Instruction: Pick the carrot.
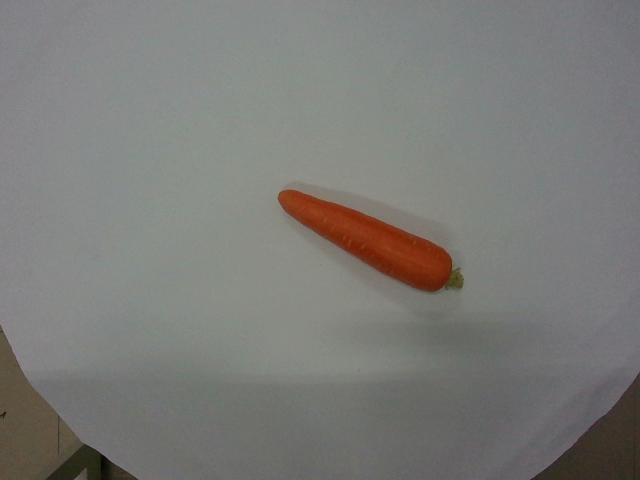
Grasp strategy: vertical